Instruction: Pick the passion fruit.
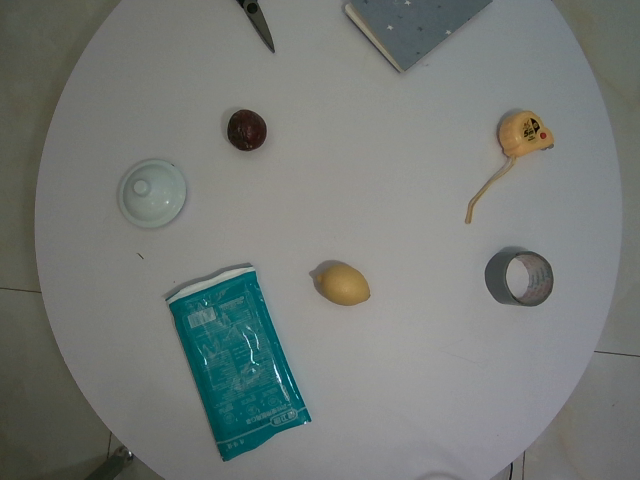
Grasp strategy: vertical